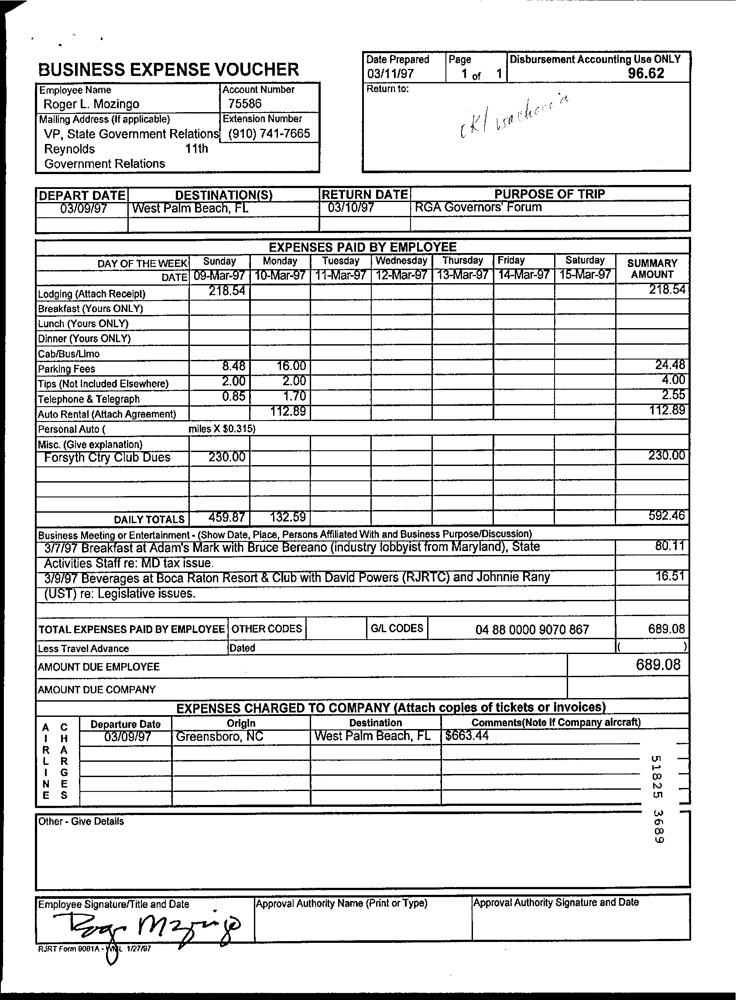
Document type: Invoice